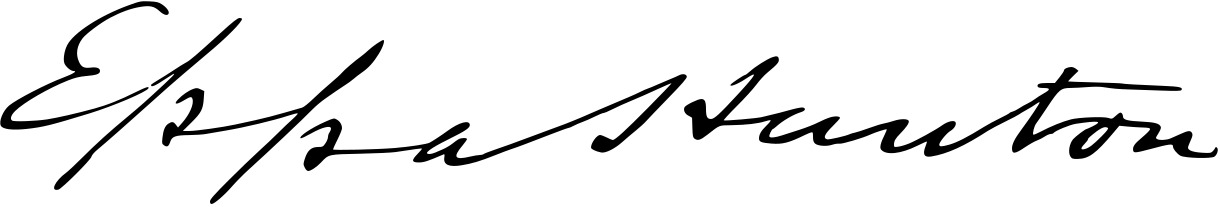
Signature of: eppa hunton